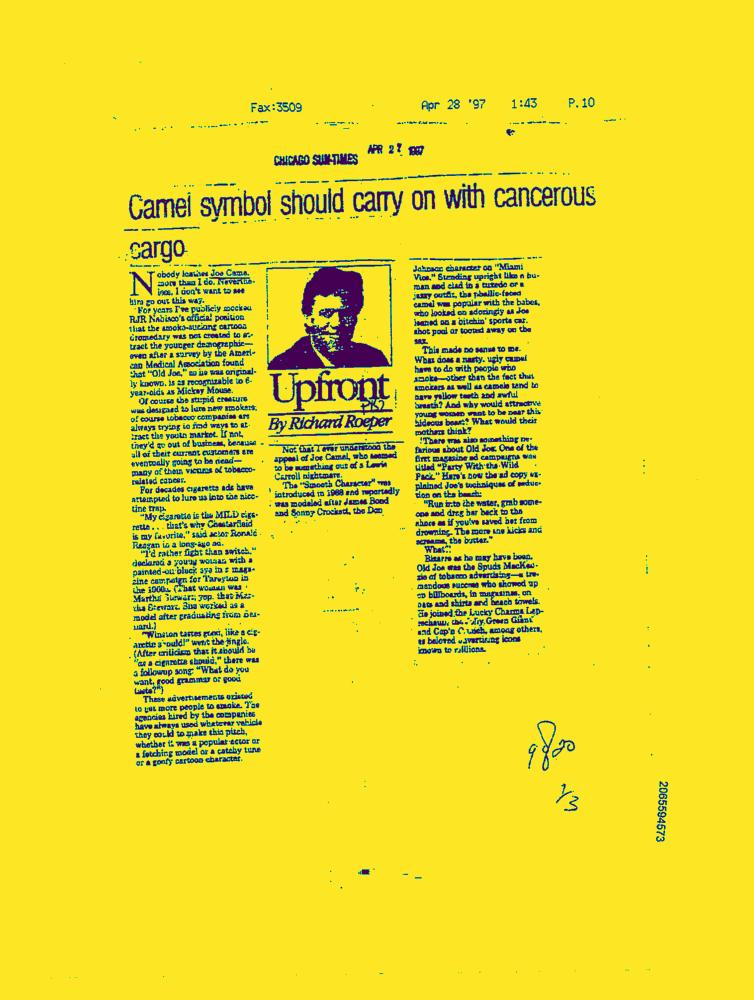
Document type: News-Article